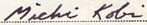
Signature of: michi kobi